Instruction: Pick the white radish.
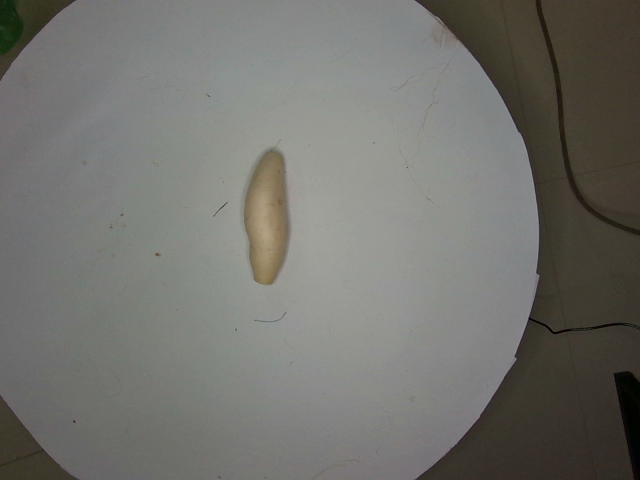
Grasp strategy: vertical